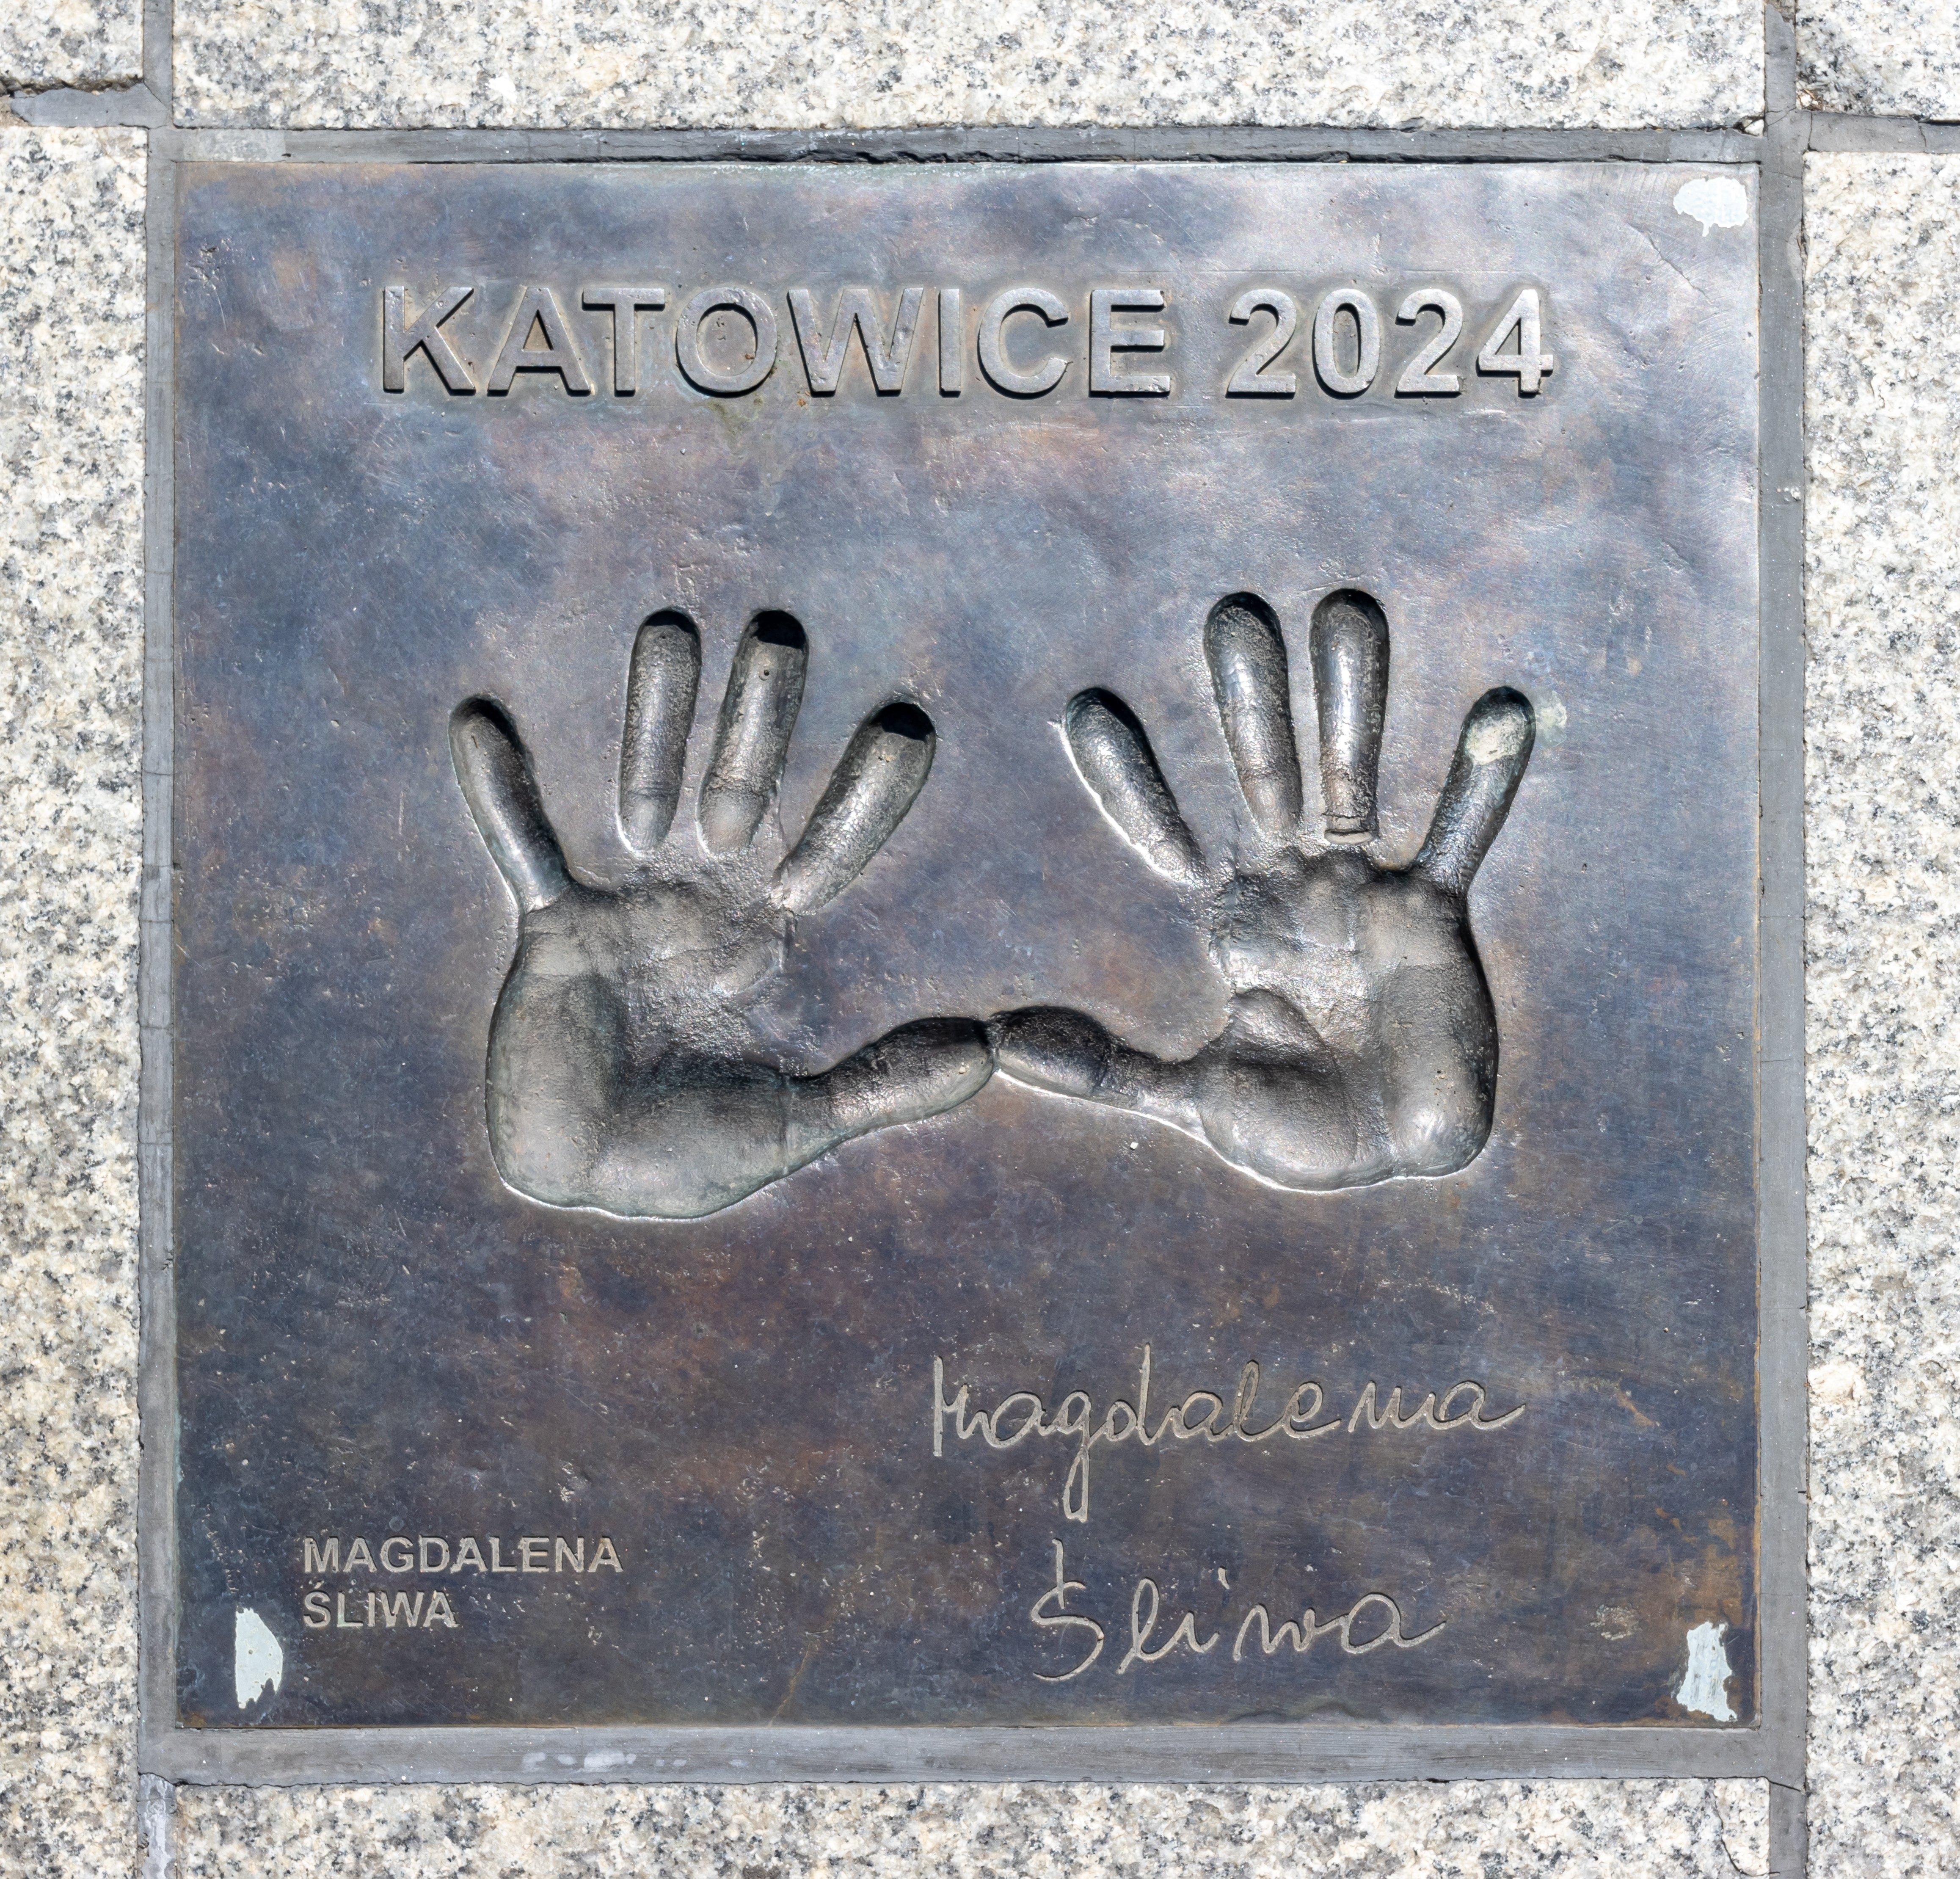
Signature of: magdalena śliwa